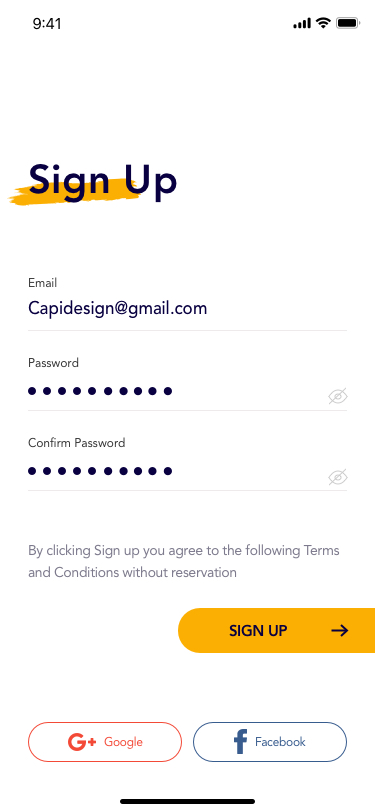
Text in this UI design:
By clicking Sign up you agree to the following Terms and Conditions without reservation
Password
Confirm Password
Capidesign@gmail.com
Email
Sign Up
Google
Facebook